Question: What is the appraised value of the property as recorded in the document?
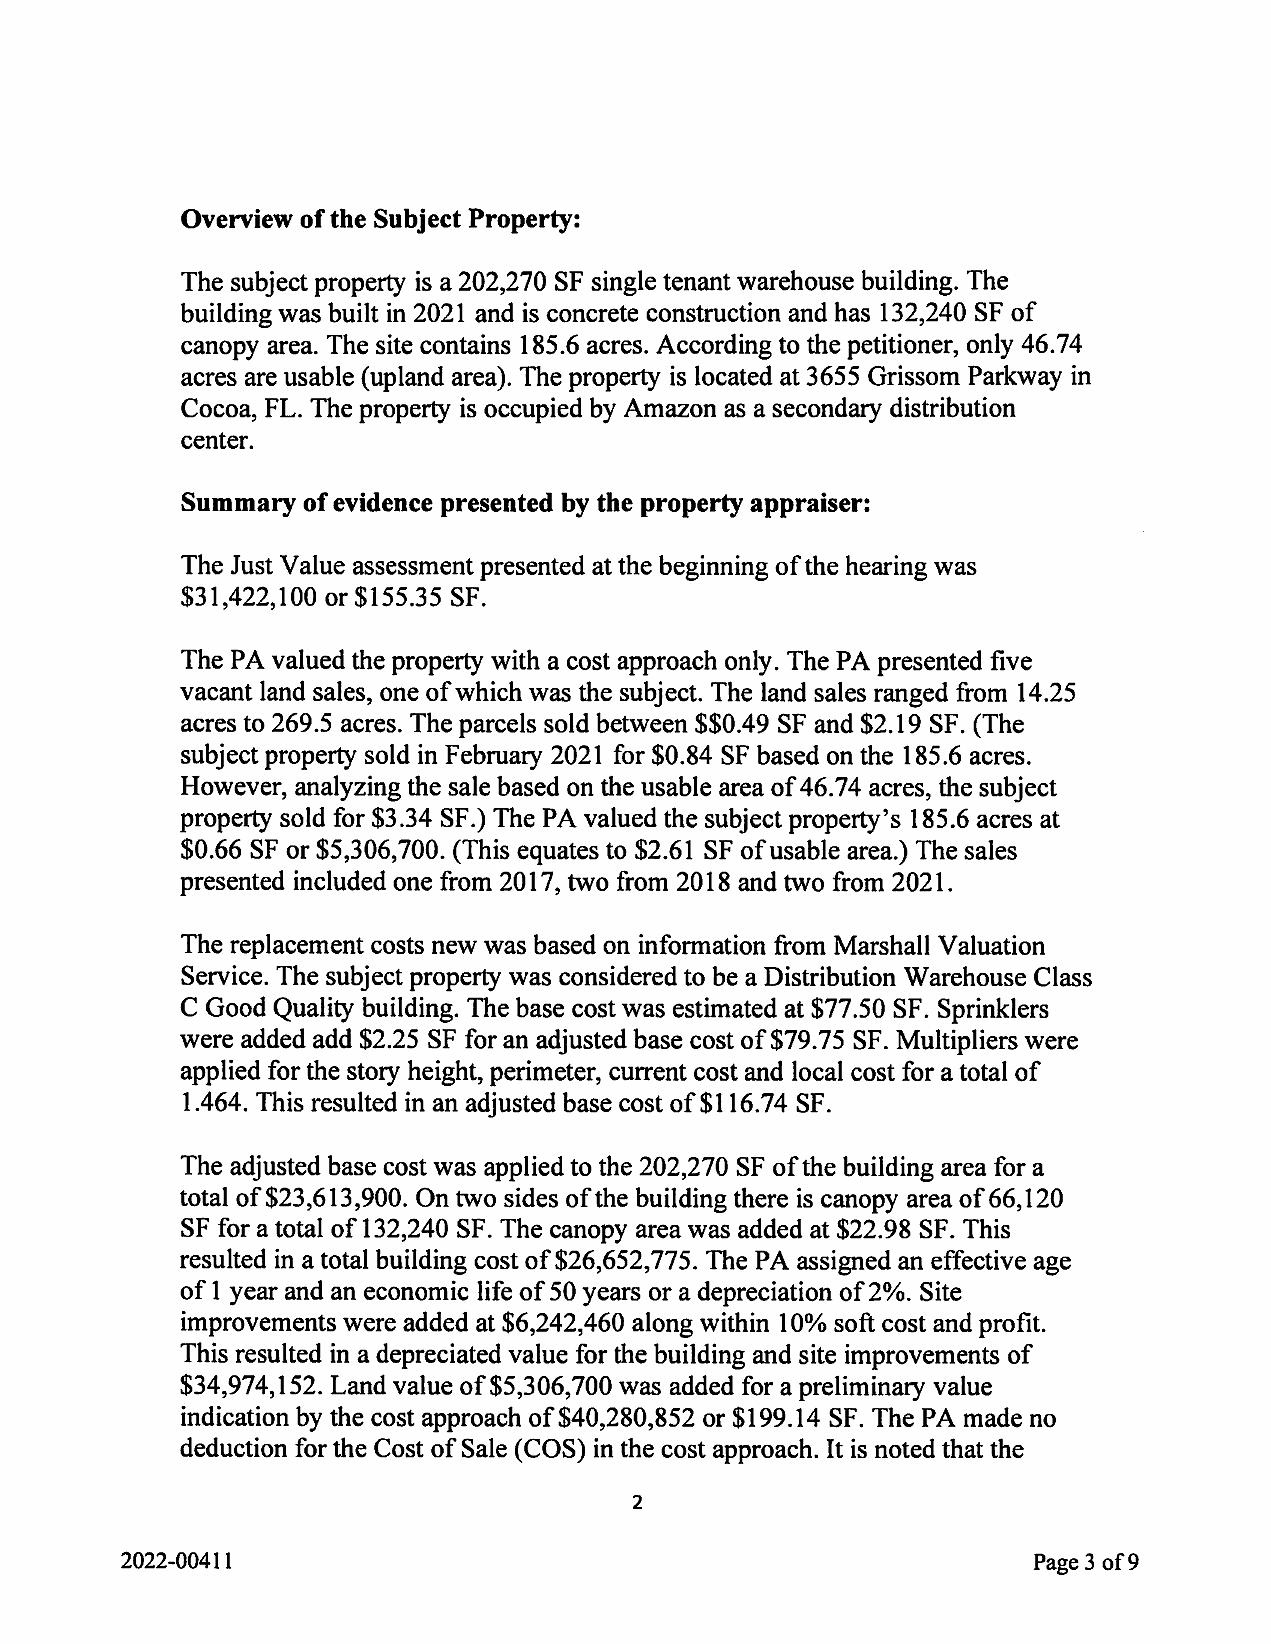
Answer: "$31,422,100 or $155.35 SF"